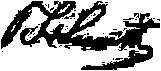
Signature of: perry h smith